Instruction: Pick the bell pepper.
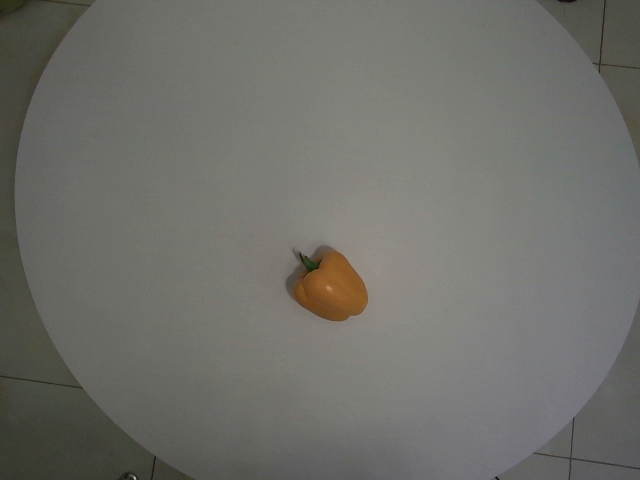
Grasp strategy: vertical